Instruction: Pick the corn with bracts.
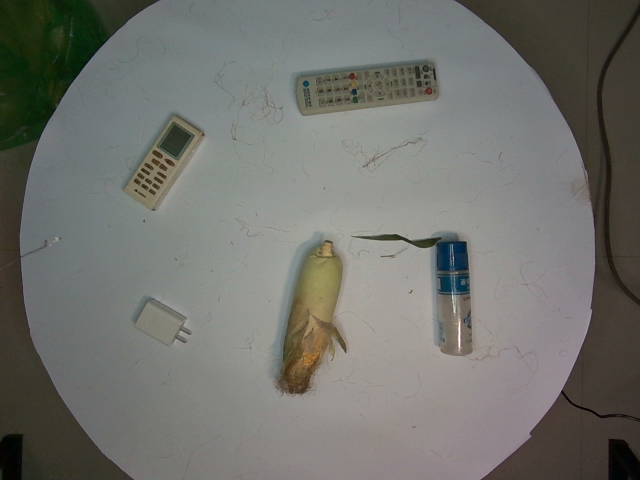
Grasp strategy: vertical